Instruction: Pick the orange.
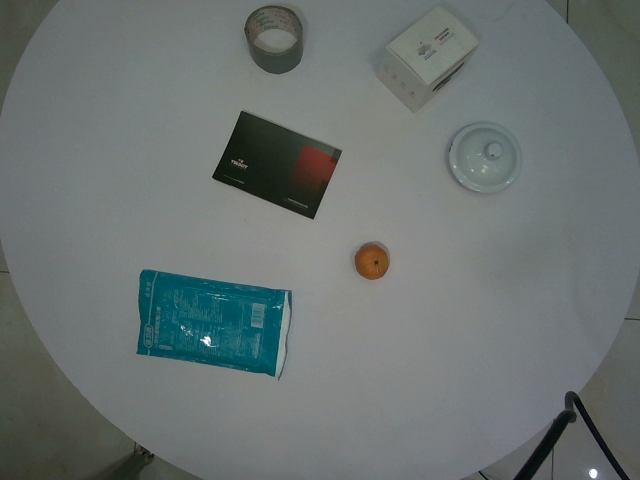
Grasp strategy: vertical